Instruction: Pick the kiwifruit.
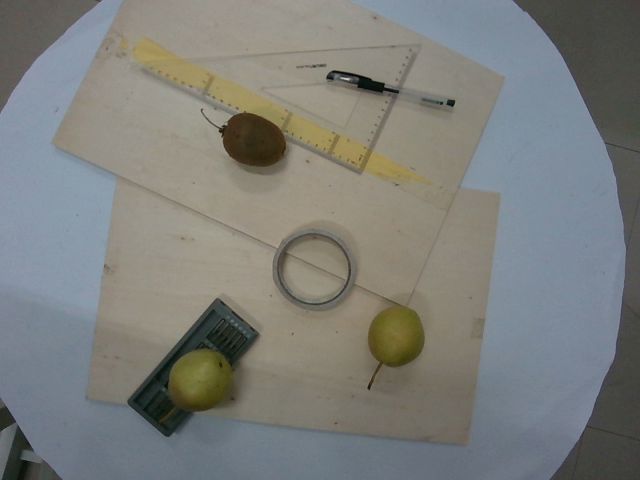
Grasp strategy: vertical